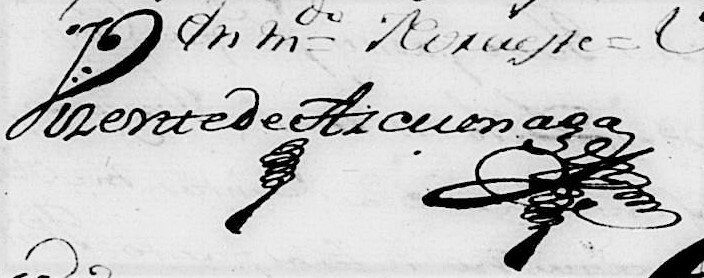
Signature of: vicente de azcuénaga